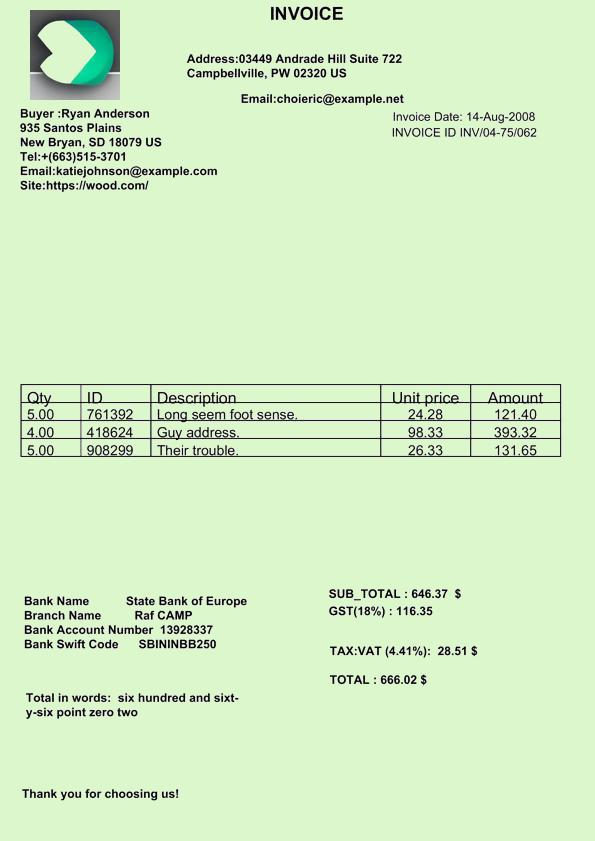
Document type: Invoice